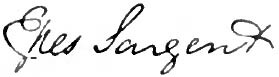
Signature of: epes sargent